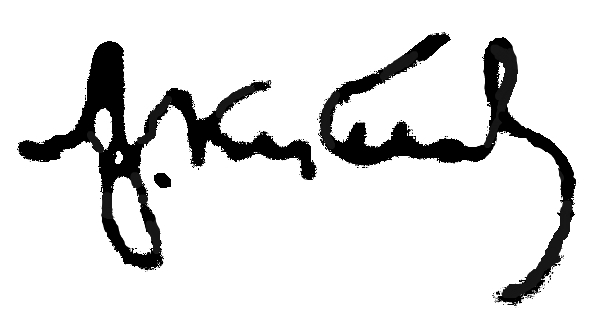
Signature of: aleksandr kubasov